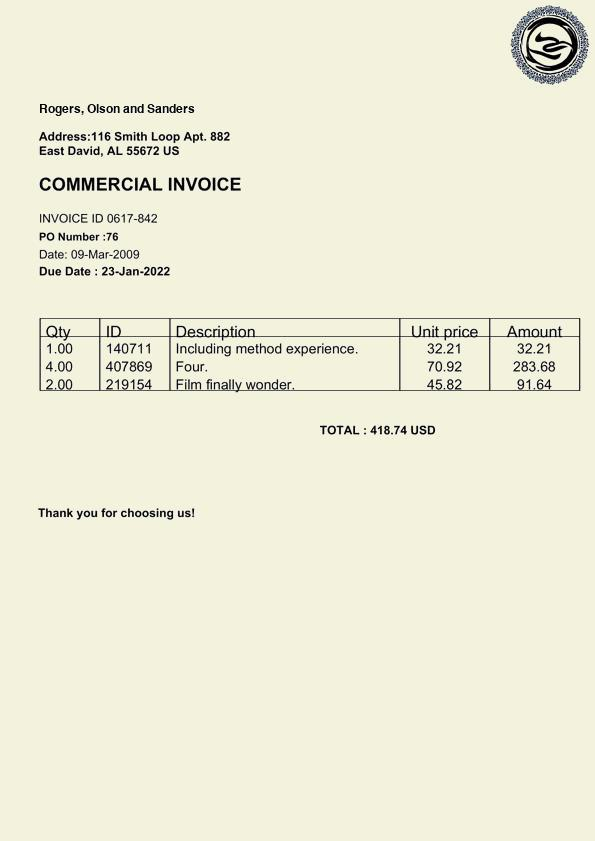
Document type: Invoice